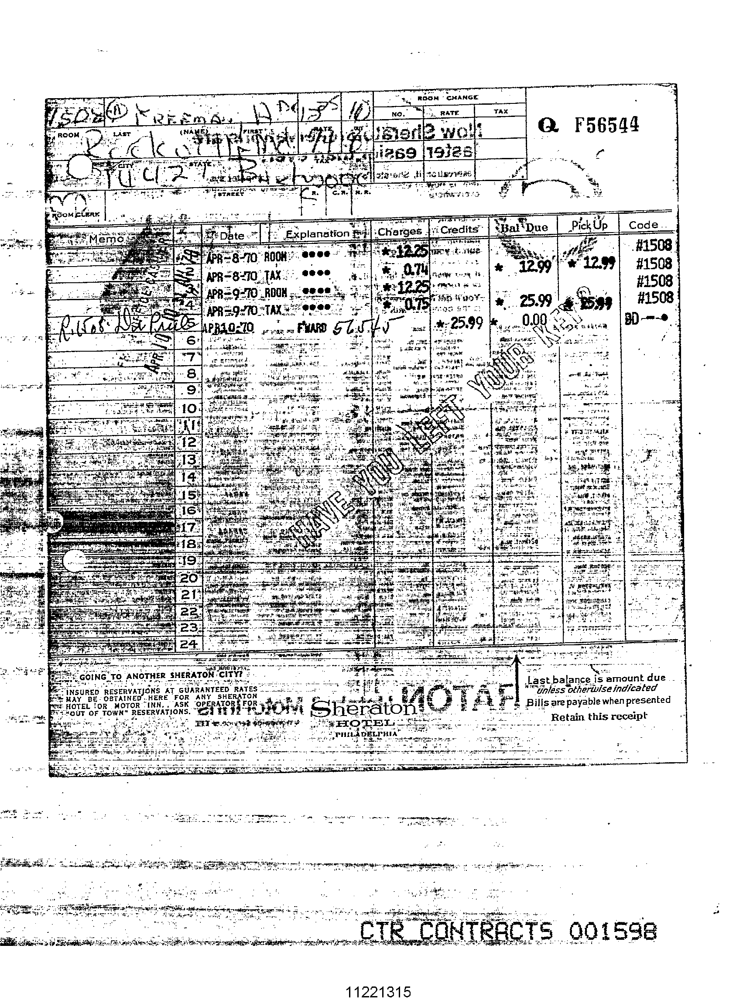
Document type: Invoice